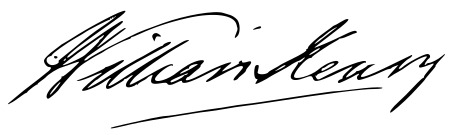
Signature of: prince william henry duke of gloucester and edinburgh